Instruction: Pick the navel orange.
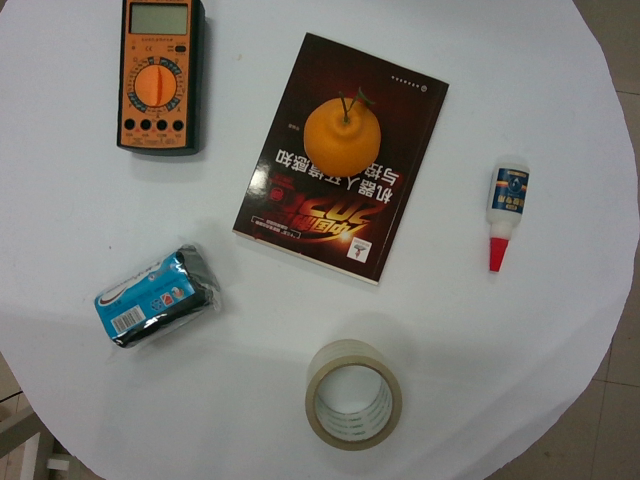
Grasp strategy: vertical